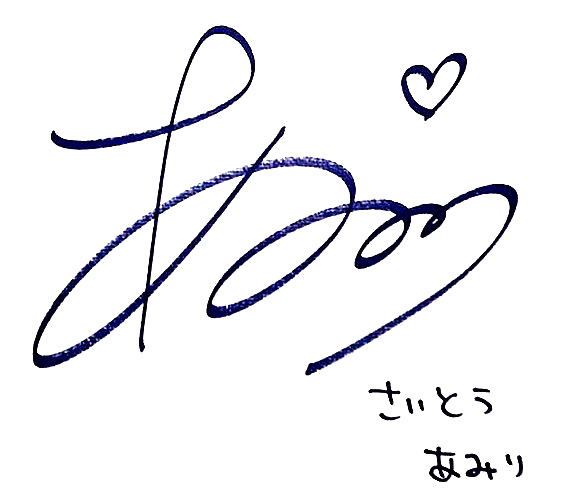
Signature of: amiri saitō